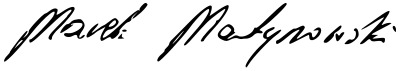
Signature of: marek martynowski